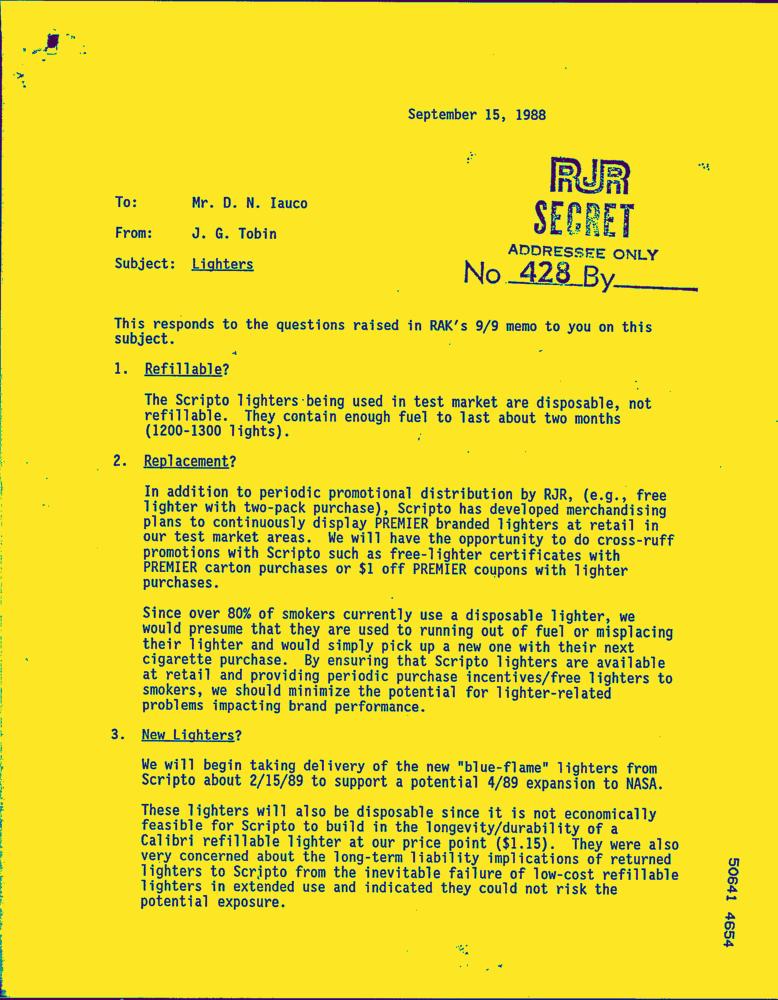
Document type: Letter-Doc